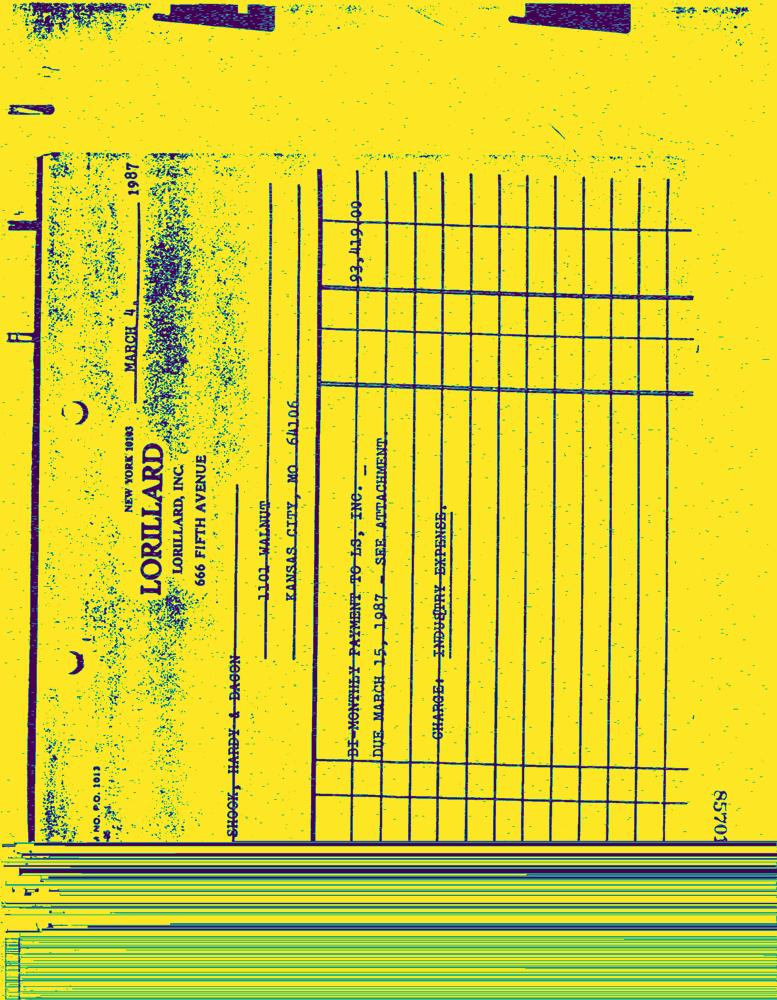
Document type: Invoice-Doc